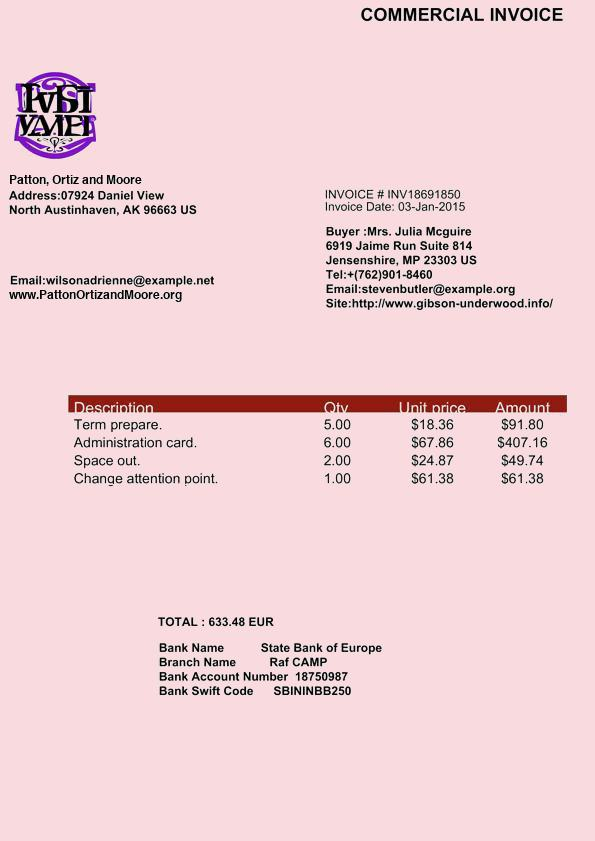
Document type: Invoice